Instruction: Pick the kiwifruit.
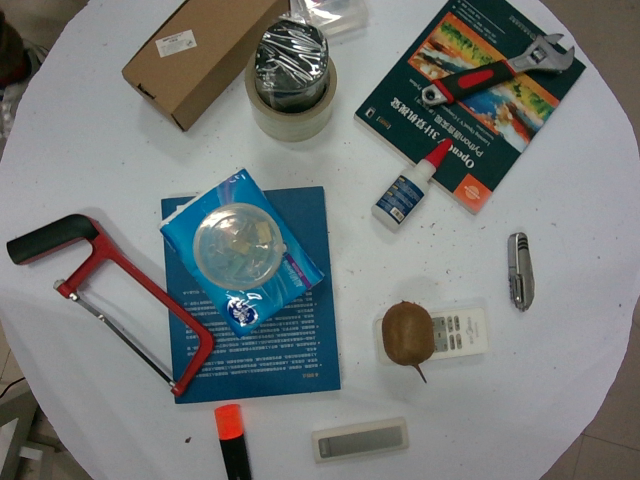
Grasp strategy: vertical